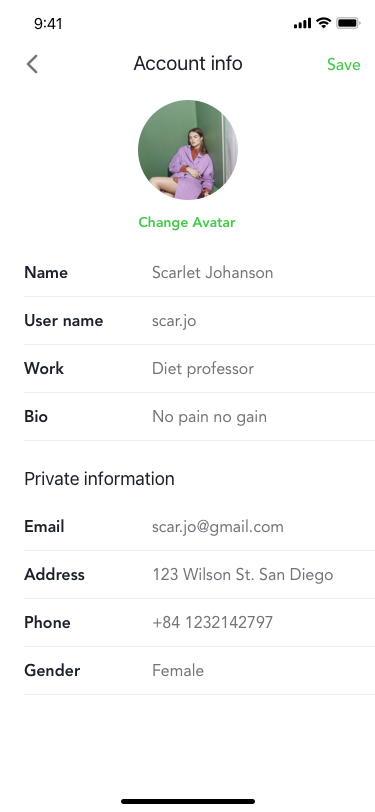
Text in this UI design:
Account info
Save
Change Avatar
Name
Scarlet Johanson
scar.jo@gmail.com
scar.jo
123 Wilson St. San Diego
Diet professor
+84 1232142797
No pain no gain
Female
Email
User name
Address
Work
Phone
Bio
Private information
Gender